Question: Explain the disease:
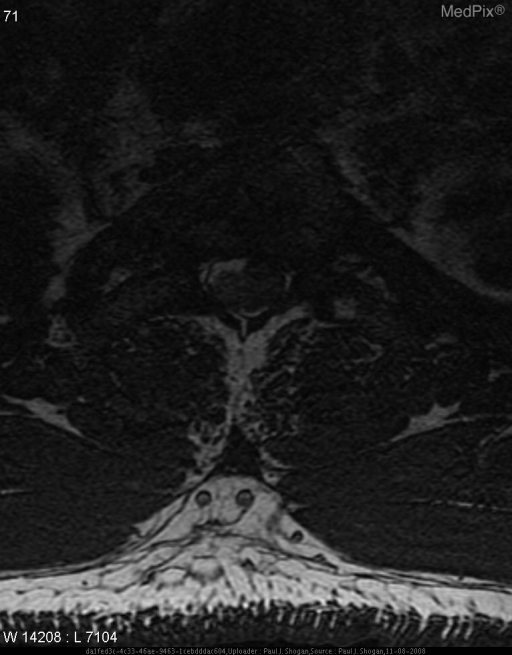
Answer: The disease is discussed as: Meningiomas account for approximately of 25% of all spinal tumors.  The peak incidence is in the fifth and sixth decades, with more than 80% occurring in women.  Ninety percent of spinal meningiomas are intradural, whereas 5% are extradural lesions.  The majority occur in the thoracic spine (80%), followed by cervical spine (15%).  The lumbar spine is an uncommon location.  Most occur lateral to the spinal cord.

Spinal meningiomas are slow-growing neoplasms, and complete tumor removal is achieved in the vast majority of patients.  Less than 10% experience tumor recurrence.  Aggressive tumors and malignant degeneration are rare.

MR scans clearly depict meningioma extension and relationship to the spinal cord.  Most meningiomas are isointense with the spinal cord on T1 weighted images, and may have a slightly higher signal intensity on T2 weighted sequences.  Moderate homogeneous enhancement is visualized following contrast administration.  Most spinal meningiomas have a broad-based dural attachment, and a dural “tail” is sometimes seen.  Occasionally, densely calcified meningiomas are hypointense and show minimal contrast enhancement.